Question: In what way does the history help explain the case?
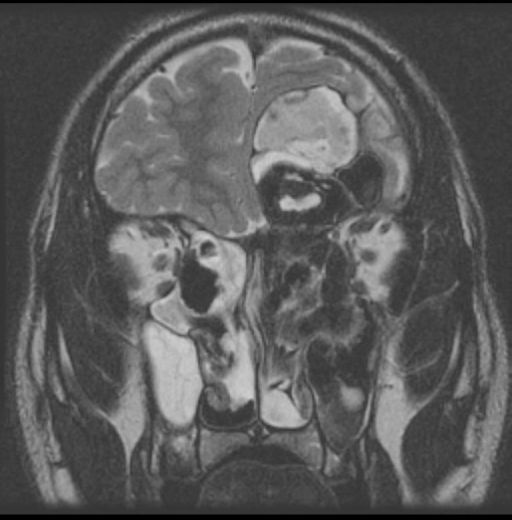
Answer: The patient's history of Patient presented after a 9-month cruise - his parents did not recognize his face.  His nose was bigger and his eyes were farther apart than they remembered.  He complained of slight frontal headaches, but had no other symptoms. is key in understanding the case.